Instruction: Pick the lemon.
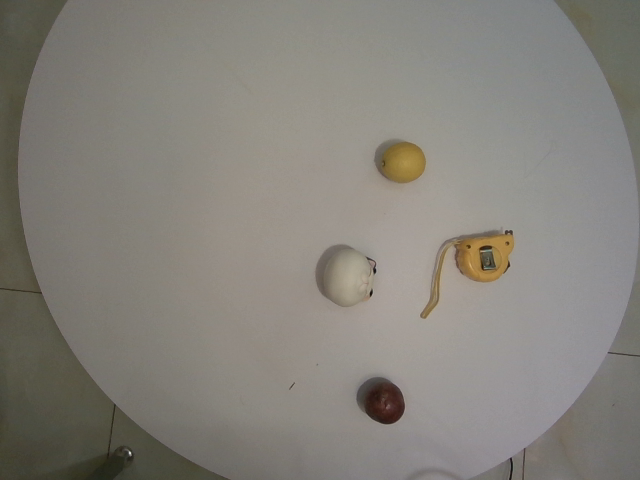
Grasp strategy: vertical